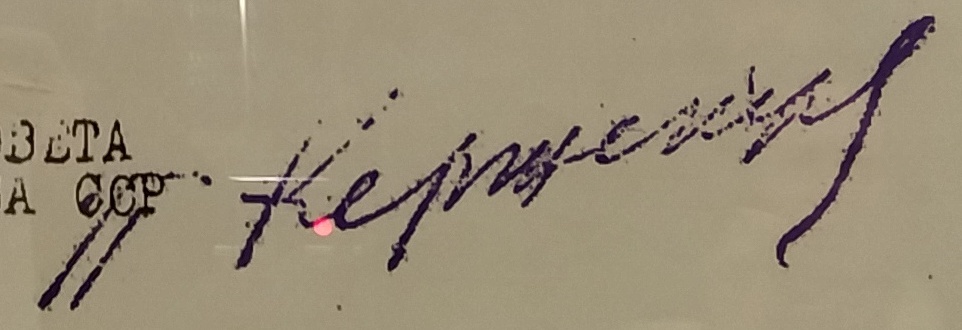
Signature of: platon kerzhentsev